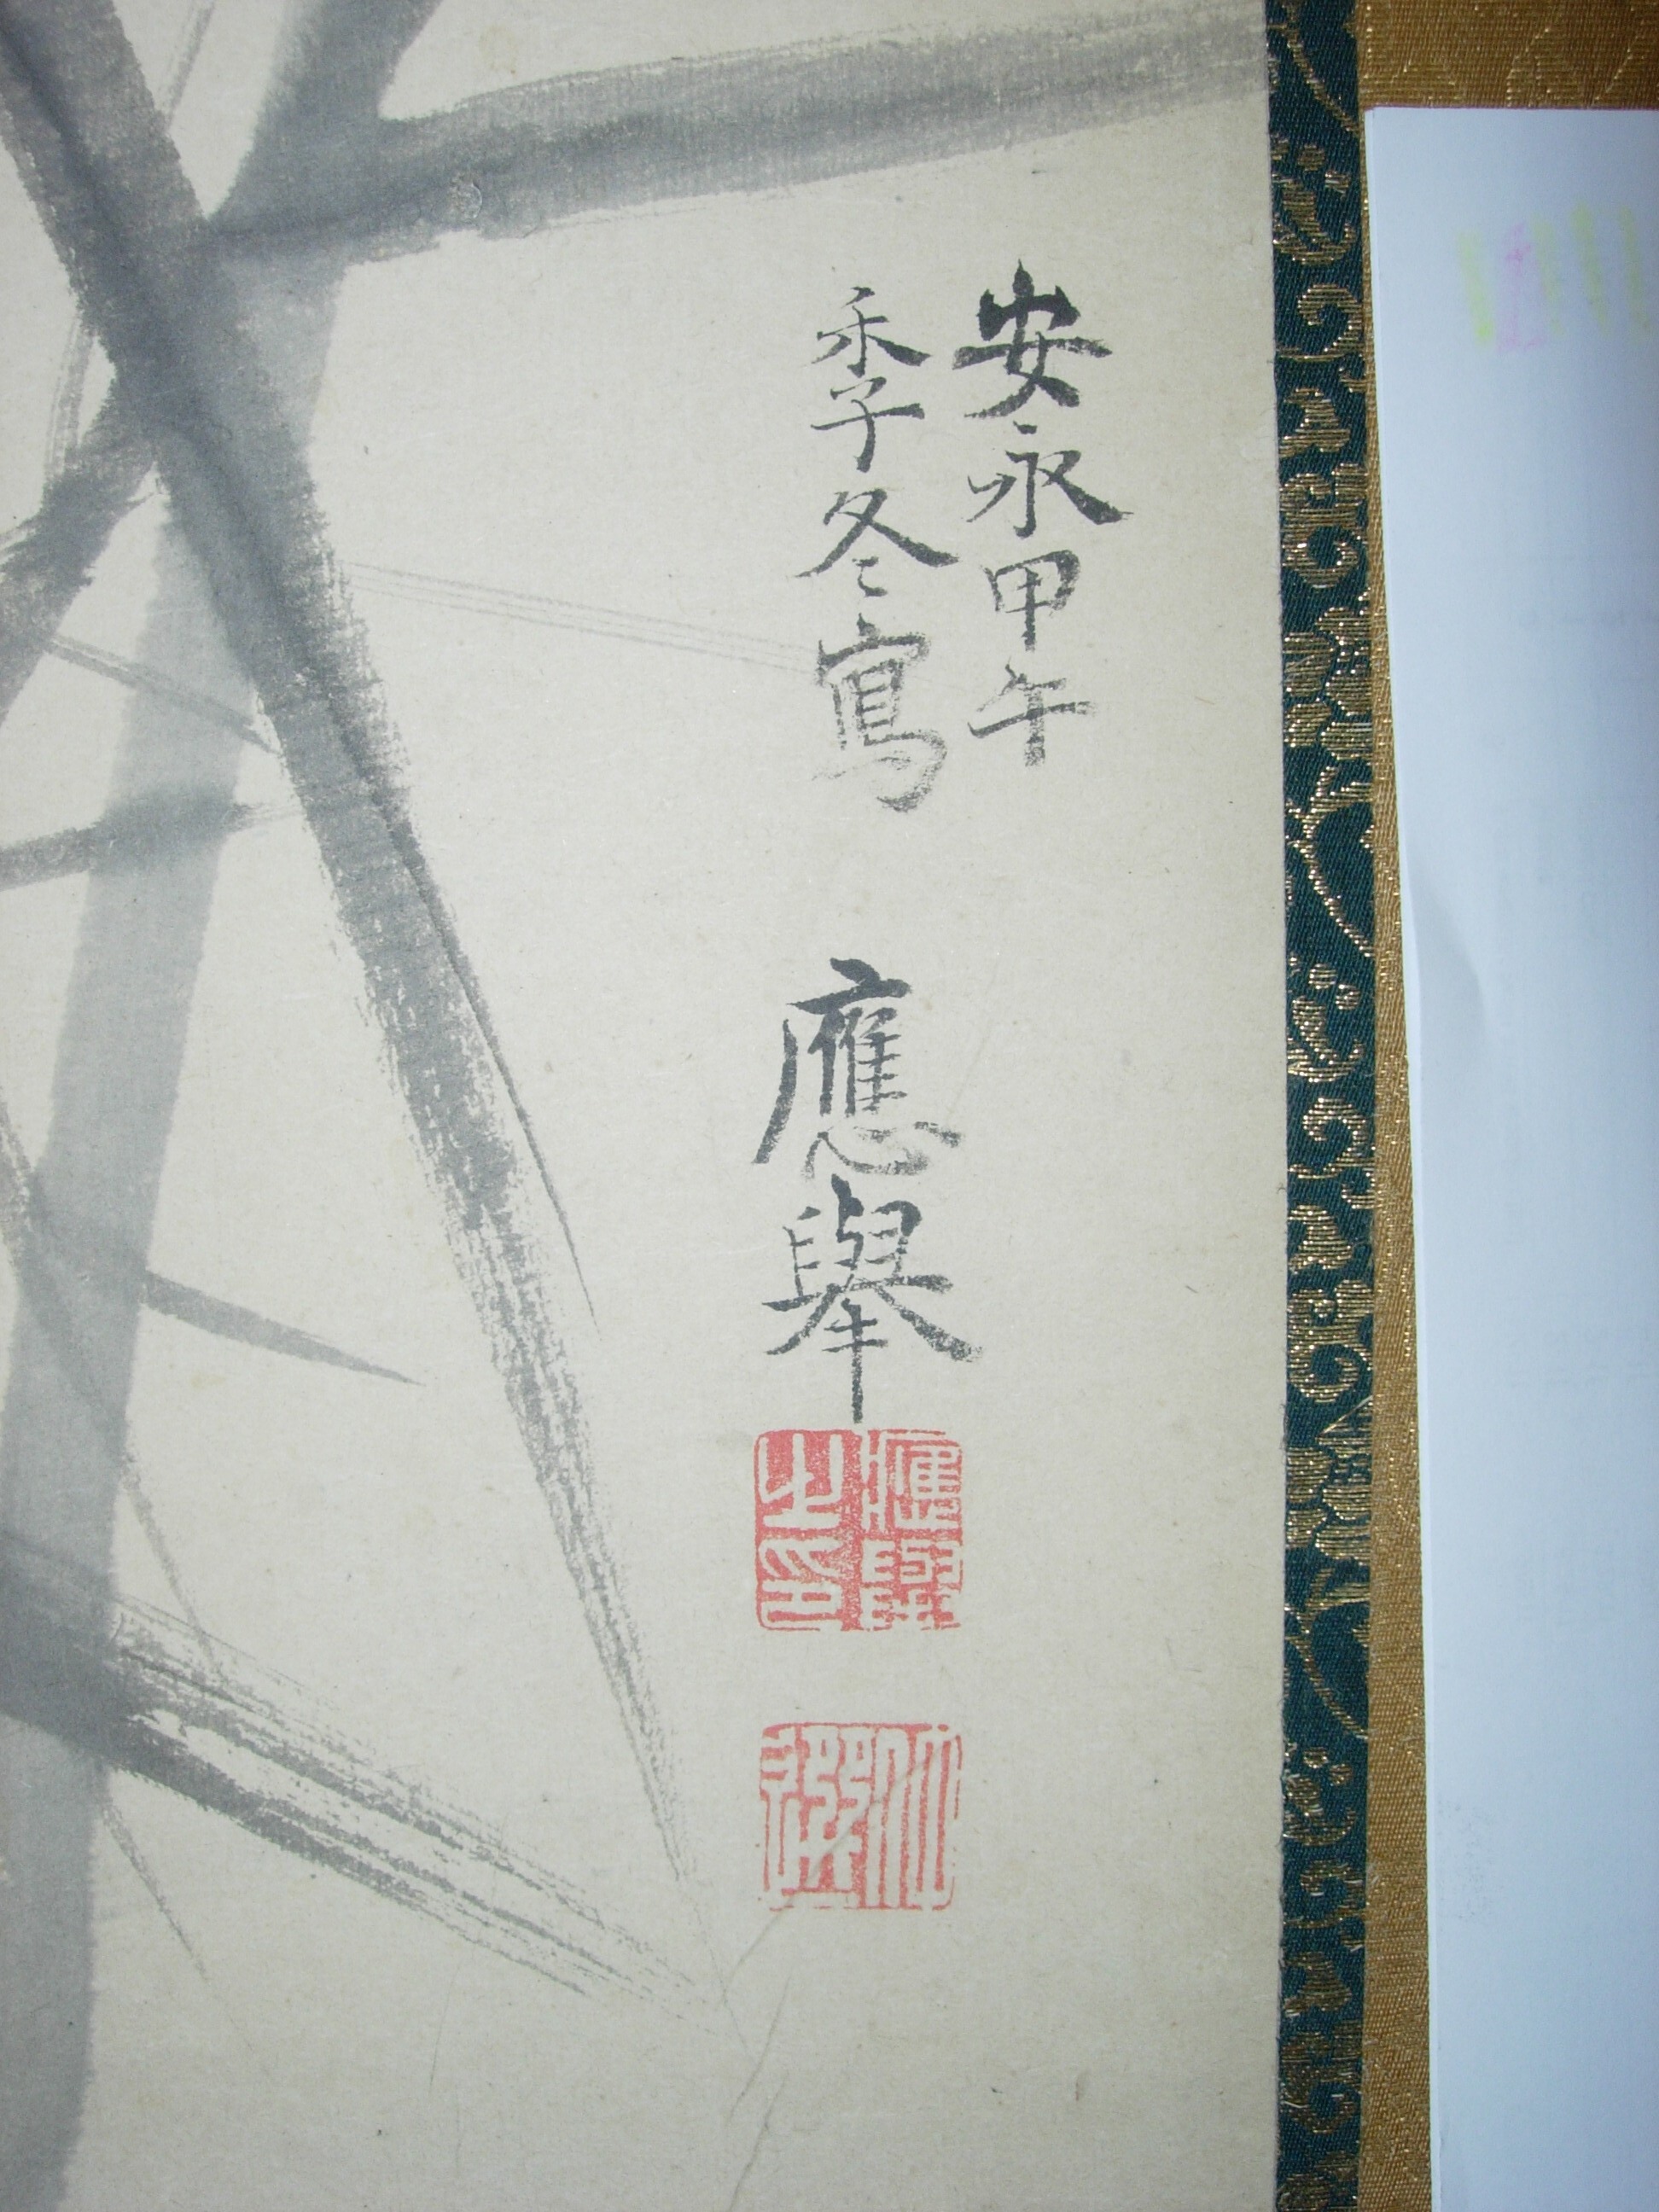
Signature of: maruyama ōkyo